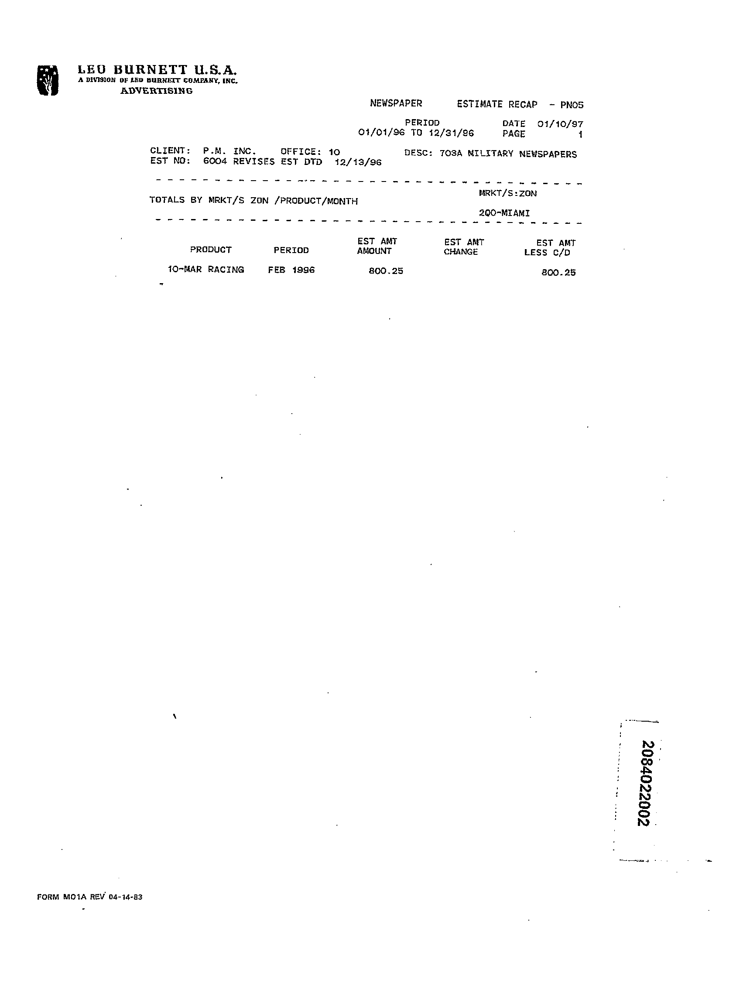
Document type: Invoice